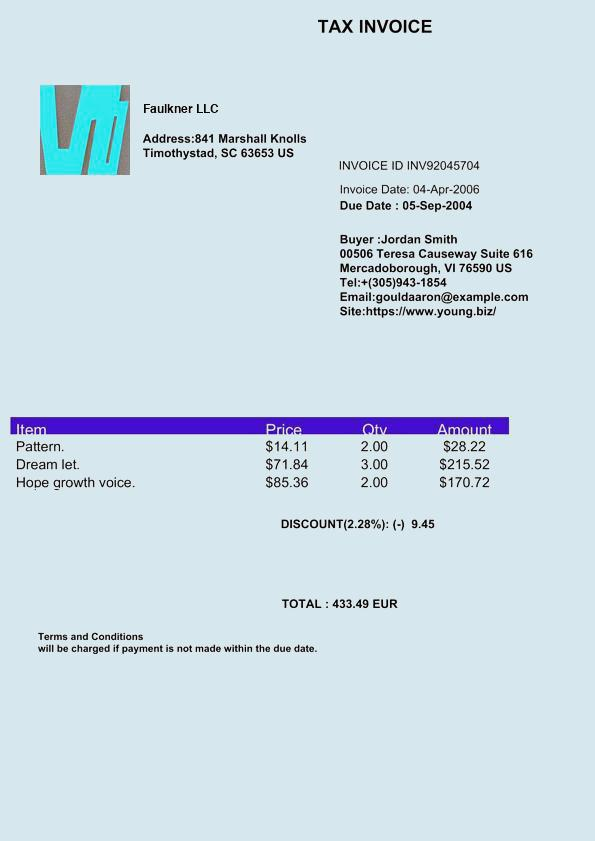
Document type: Invoice